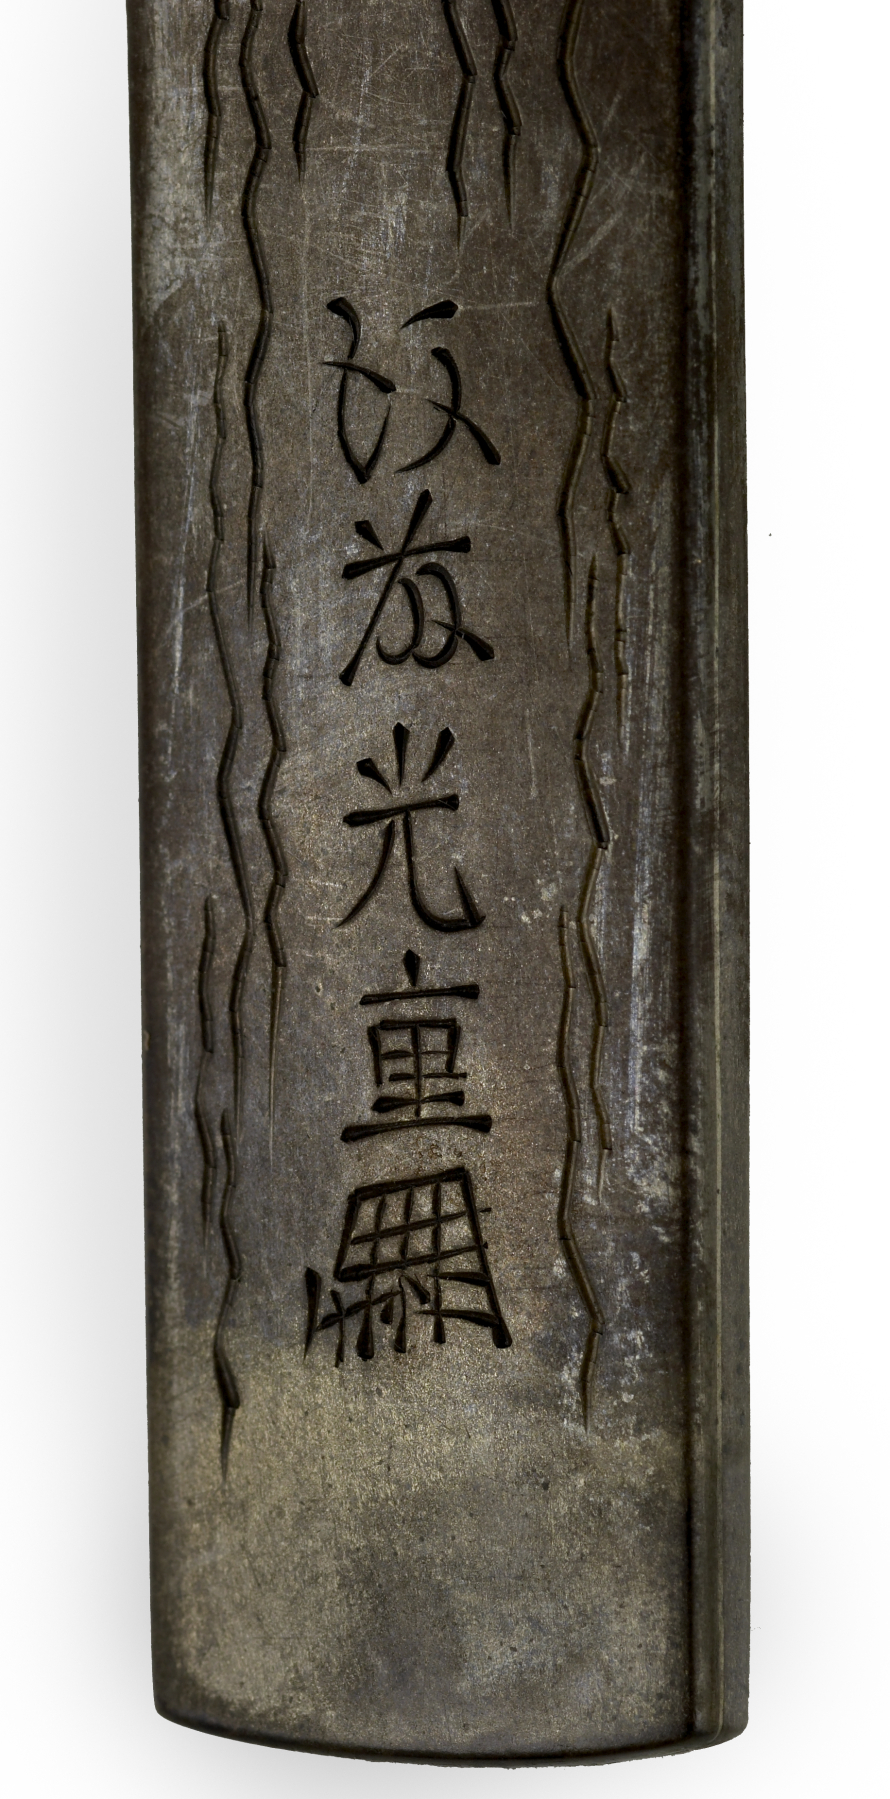
Signature of: gotō sokujō